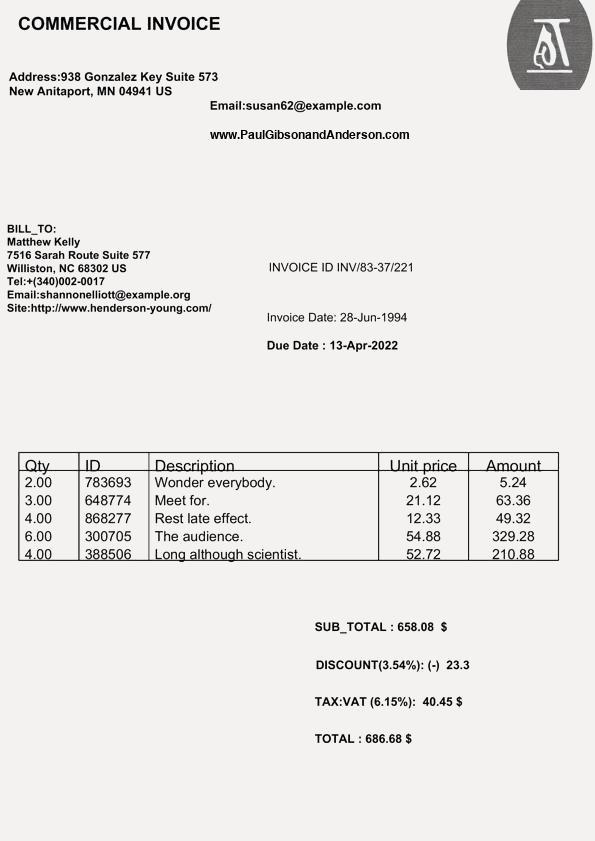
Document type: Invoice